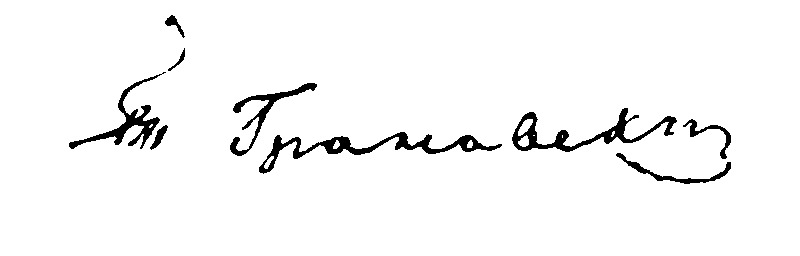
Signature of: timofey granovsky